Question: What is the name of the tenant mentioned in the document?
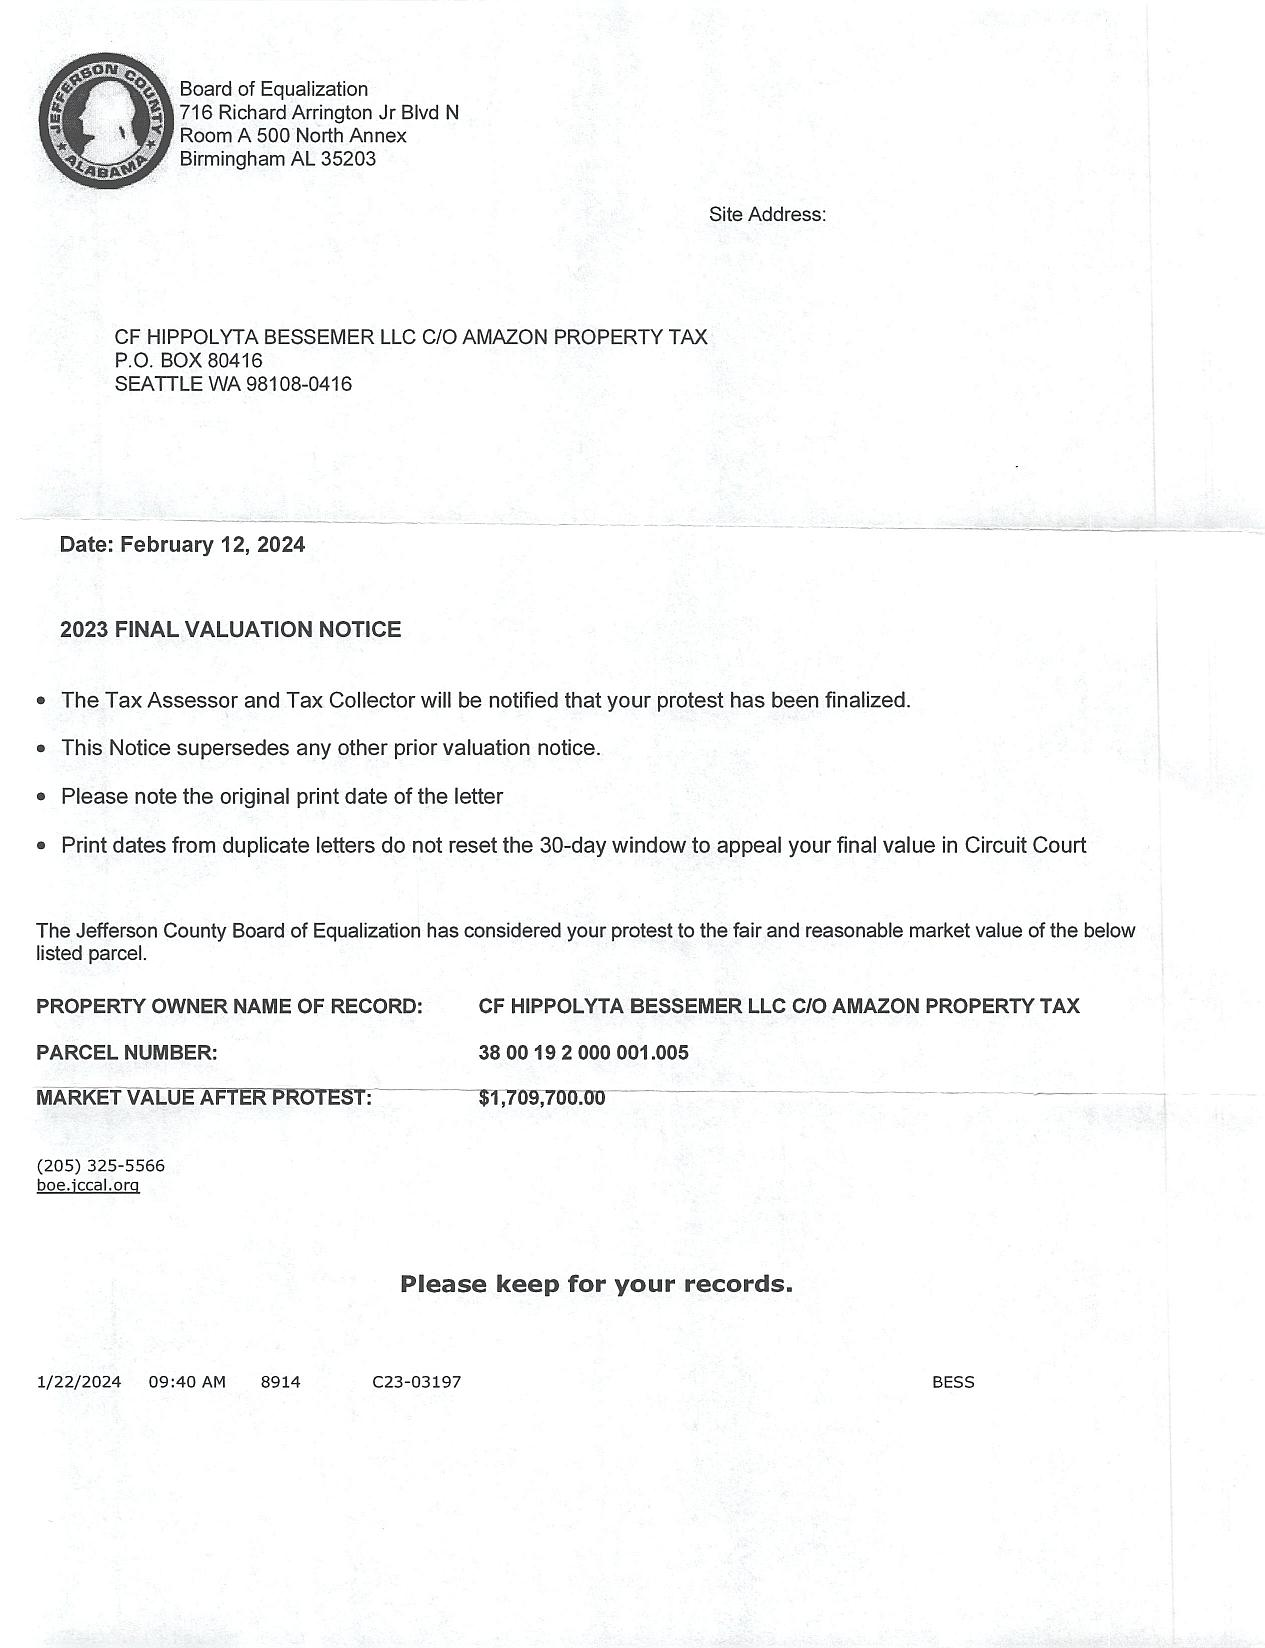
Answer: "CF HIPPOLYTA BESSEMER LLC C/O AMAZON PROPERTY TAX"